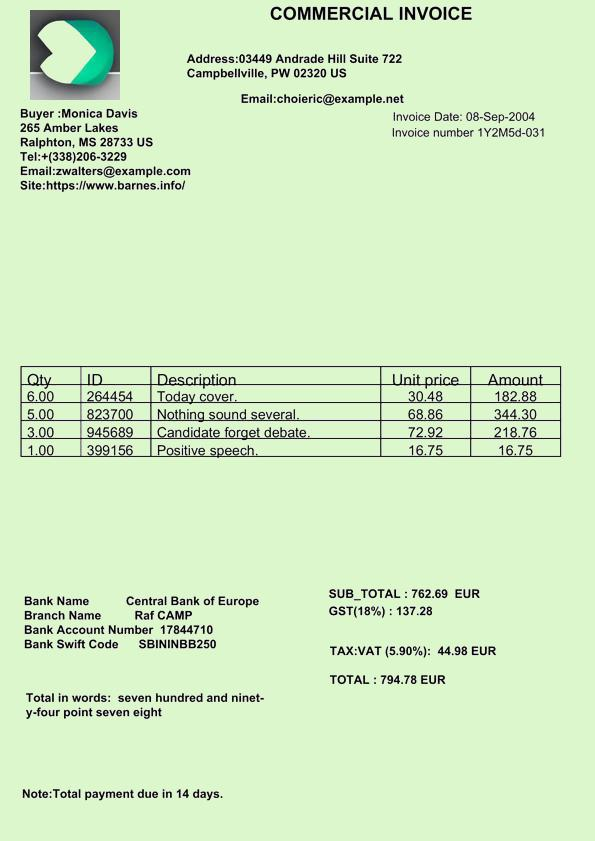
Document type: Invoice